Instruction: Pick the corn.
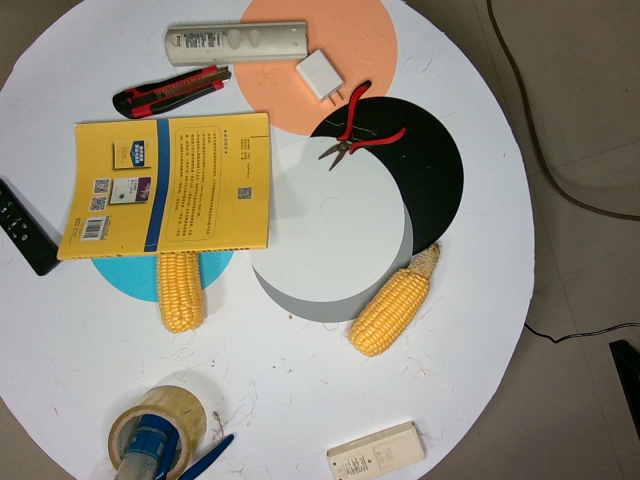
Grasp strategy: vertical